Question: What jurisdiction, city, or county is the document associated with?
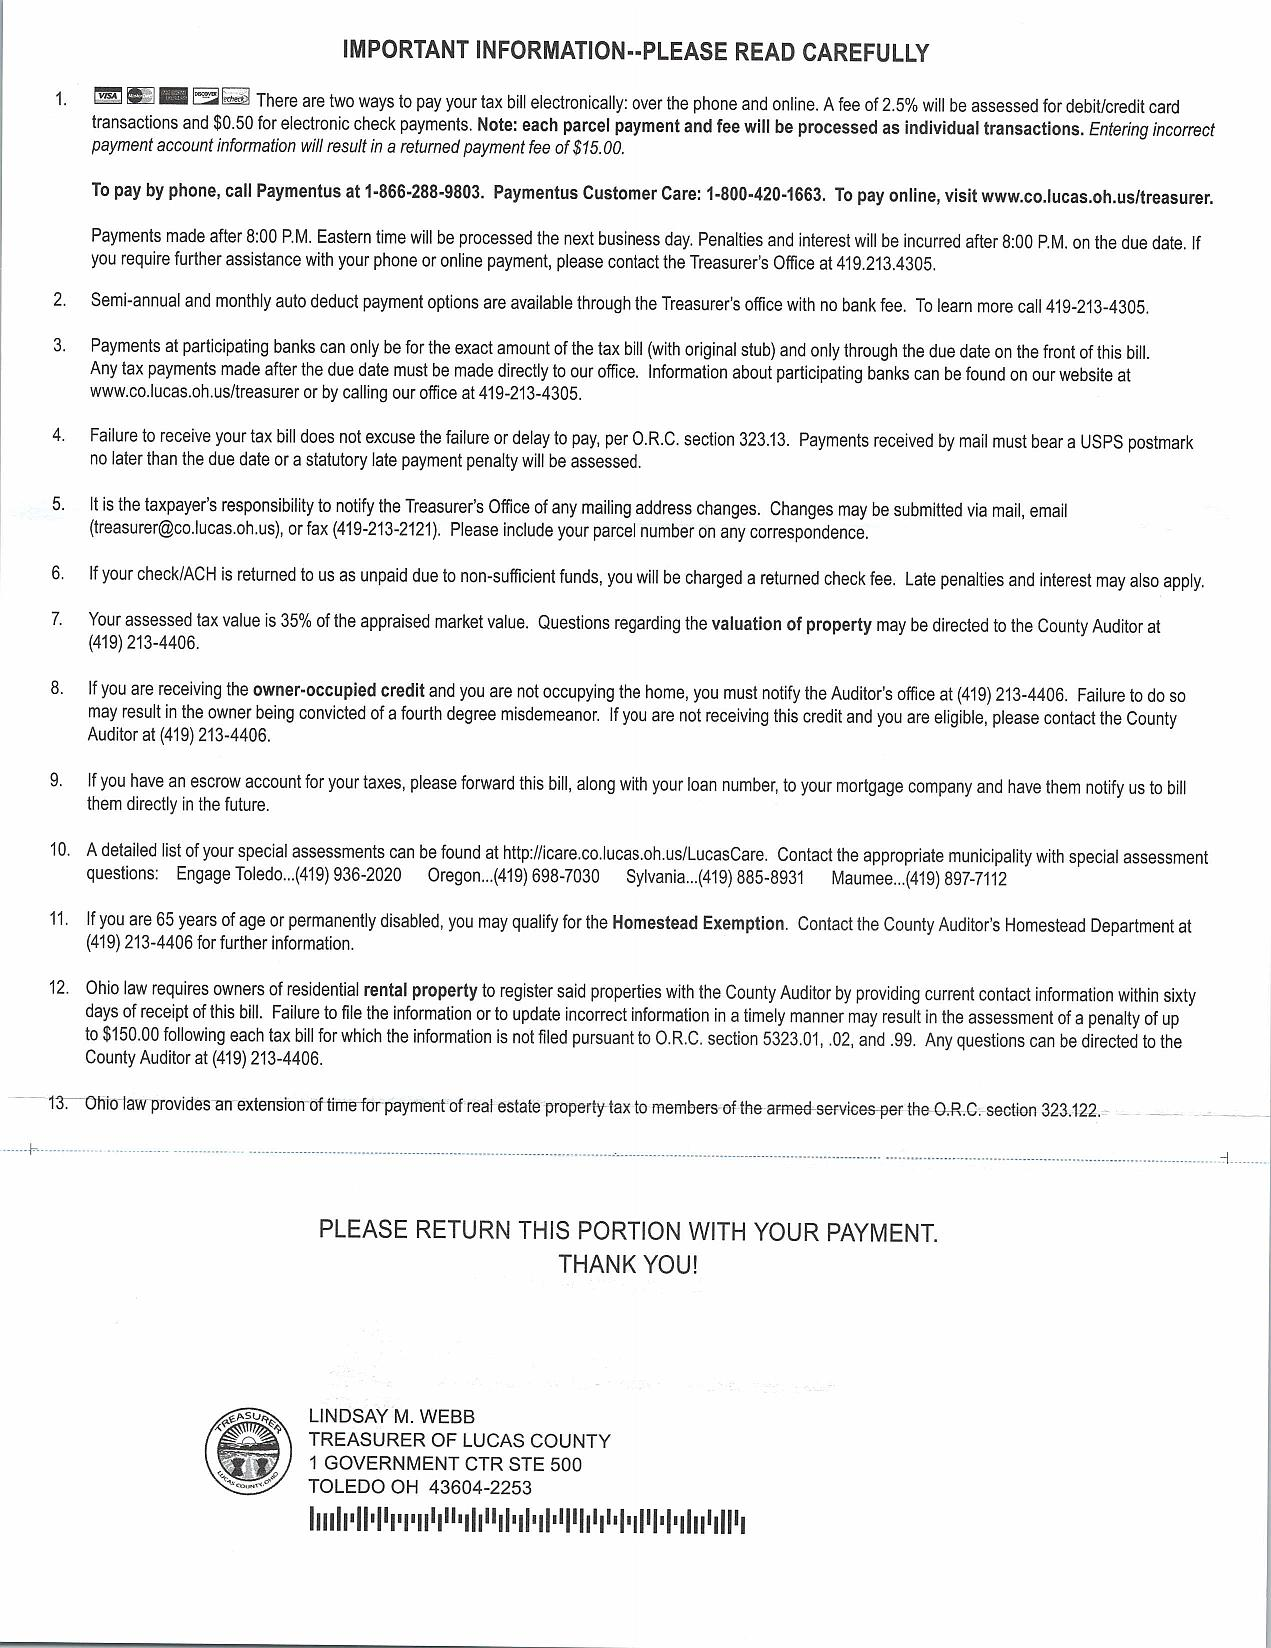
Answer: "Lucas County"